Question: In what way does the history help explain the case?
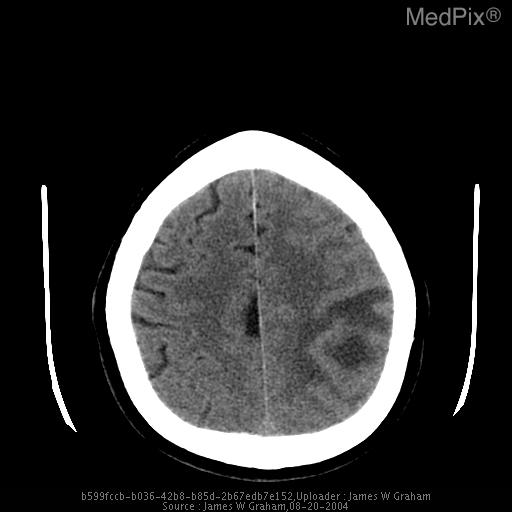
Answer: The patient's history of 61 year old white male with 2 weeks of difficulty concentrating and remembering, slower movements. High blood pressure, otherwise healthy, though wife has noticed subtle changes in mentation over last 6 months is key in understanding the case.